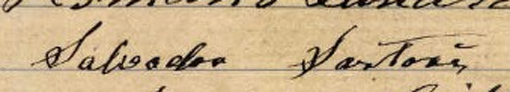
Signature of: salvador sartori